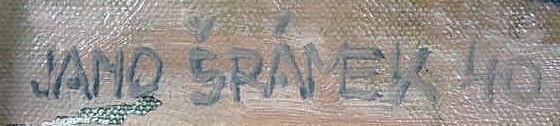
Signature of: jano šrámek